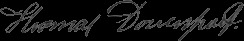
Signature of: thomas davenport